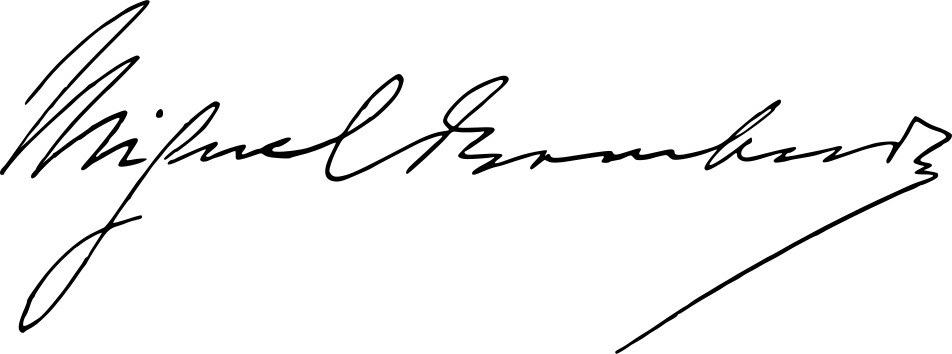
Signature of: miguel bombarda